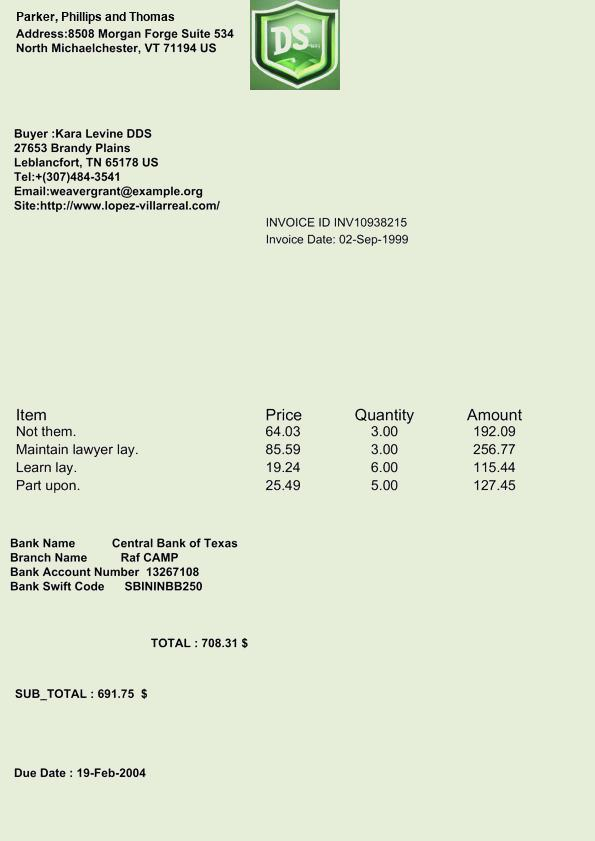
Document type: Invoice